Question: Describe the condition in detail:
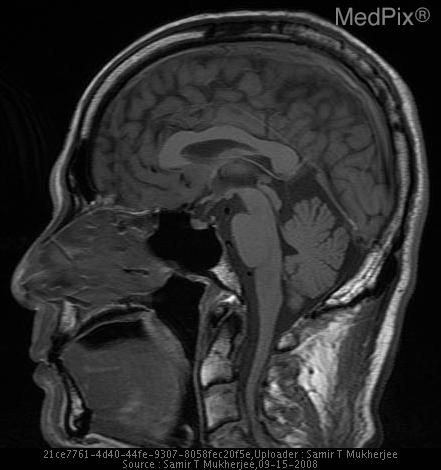
Answer: The disease is discussed as: Spinal stenosis is a narrowing of the spinal canal.  There are many causes, including both congenital and acquired conditions.

Causes:
congenital
short pedicles
facet joint arthritis/hypertrophy
ligament hypertrophy
disc bulge and herniation

Presentation: Back and limb pain, neurogenic claudication (*), + straight-leg-raising test and + extension signs, abnormal reflex and sensory examination, weakness.

Diagnosis:
A meta-analysis boy Vroomen et al (PMID: 10552236)
Straight leg-raising sens 0.85 spec 0.52
Crossed straing leg-rasing sens 0.30 spec 0.84

Imaging:
There continues be controversy about the diagnosis. In symptomatic patients the front-to-back (antero-posterior or sagittal diameter)is often less than 12-20 mm.  The side-to-side dimension (lateral narrowing) is usually less than 20-30 mm.  The posterior lamina (that form the roof of the spinal canal) are connected to the body of the vertebra by the pedicles. Some patients with short pedicles have symptoms of spinal stenosis.

Pneumaticos et al (PMID: 10992311) reported:
dural sac (AP)10.2mm at L3-4, L4-5, or L5-S1 was 74% sensitive and 74% specific for leg pain (sciatica)

Hurri et al (PMID: 9588466) reported:
severe stenosis - AP < 7.0 mm
moderate stenosis - AP 7.0 - 10.5 mm